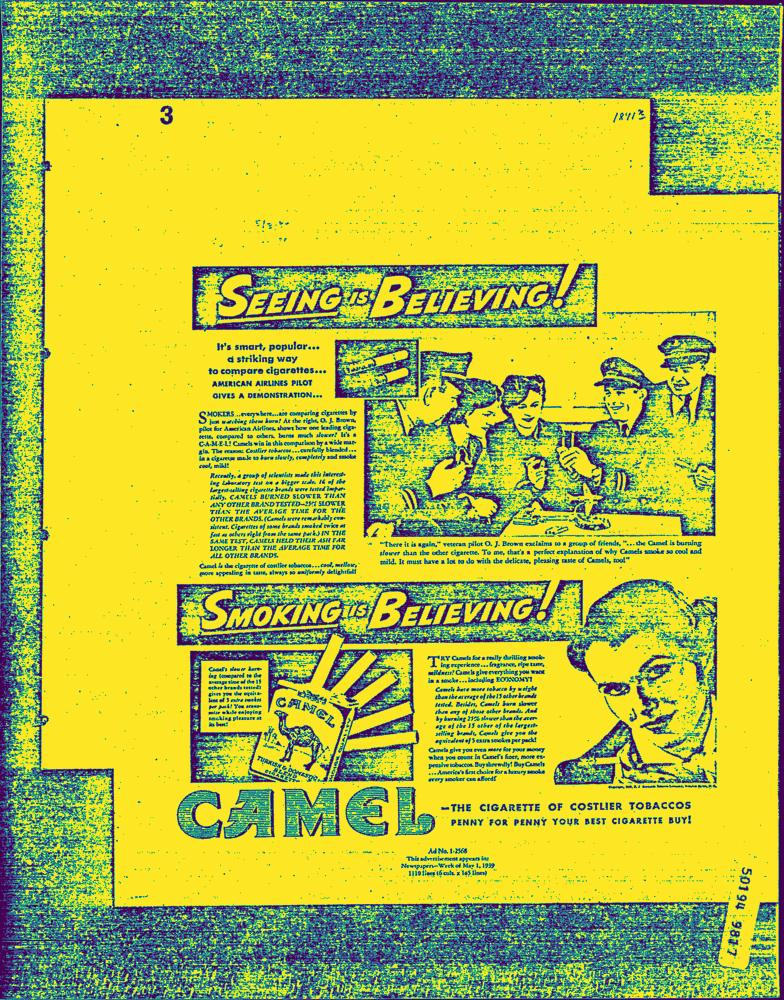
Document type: AD